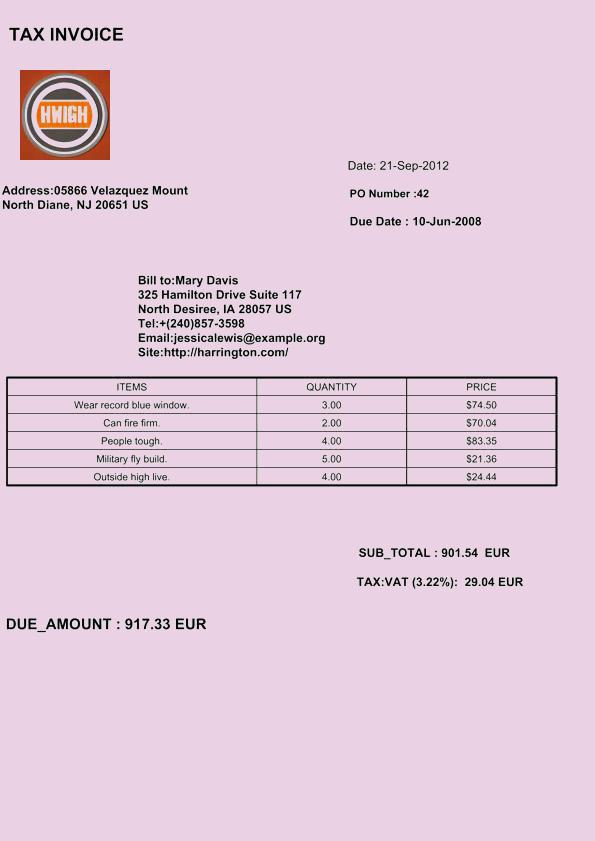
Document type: Invoice